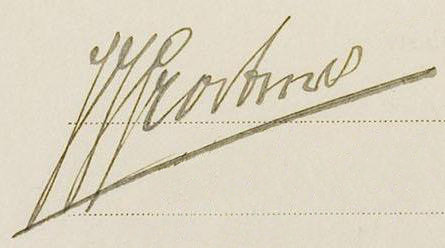
Signature of: jan jacob grootmeijer